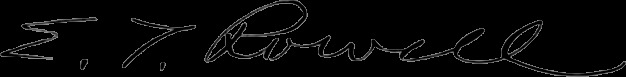
Signature of: edward thomas rowell